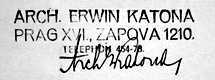
Signature of: erwin katona